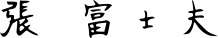
Signature of: fujio cho